Question: How does the patient history play a role?
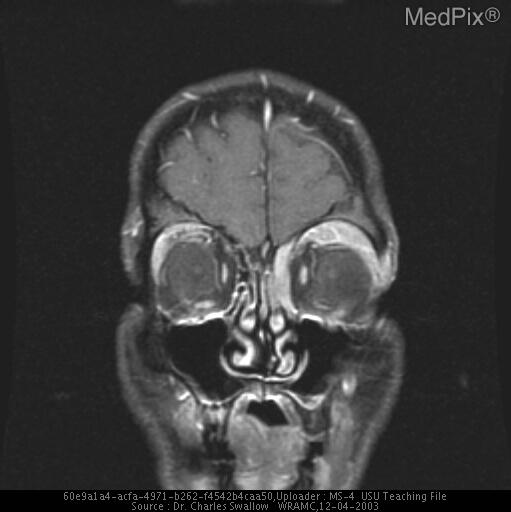
Answer: The patient's history of The patient was diagnosed with pseudotumor cerebri 3 yrs ago and presented for follow up with opthalmology with no complaints or specific symptoms. He did report a 10 lb weight loss over past 18 mos. is key in understanding the case.